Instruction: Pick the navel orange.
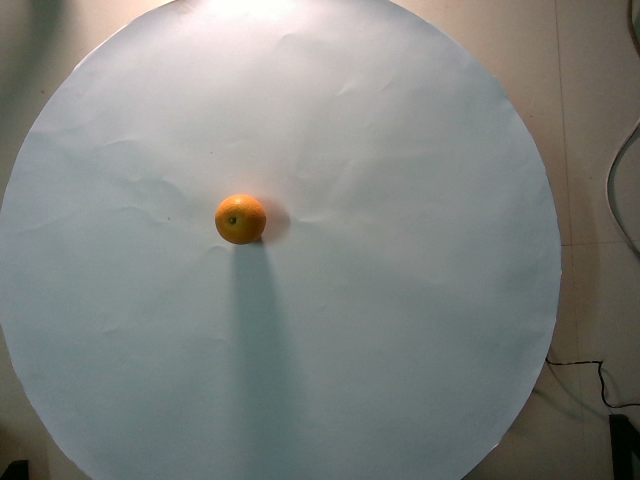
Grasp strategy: vertical